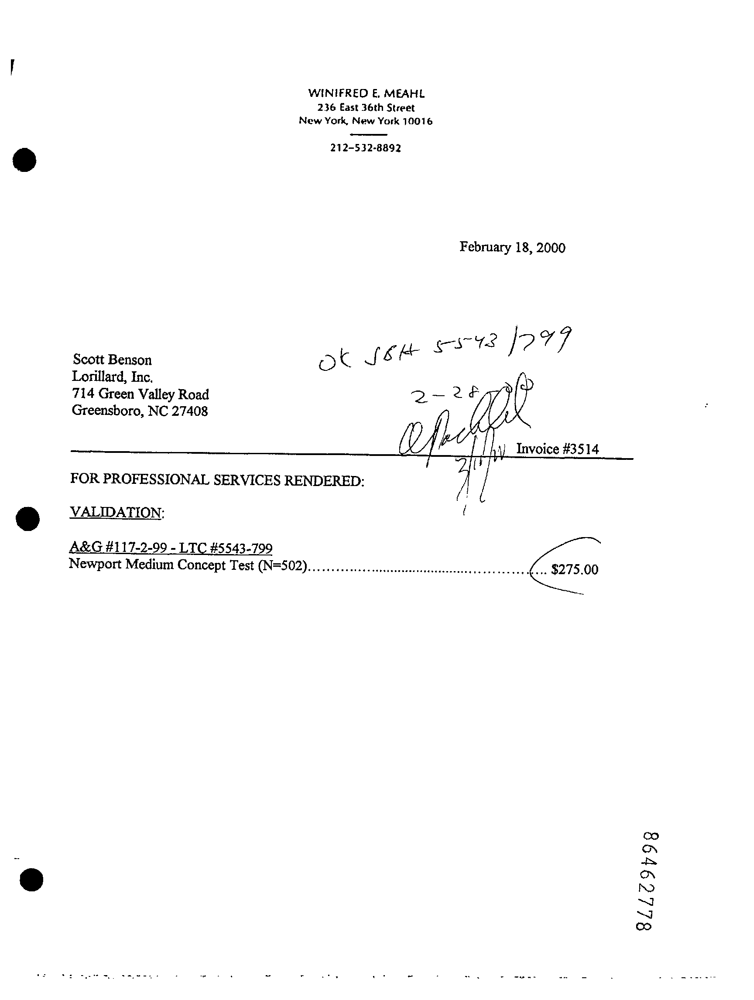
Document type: Invoice